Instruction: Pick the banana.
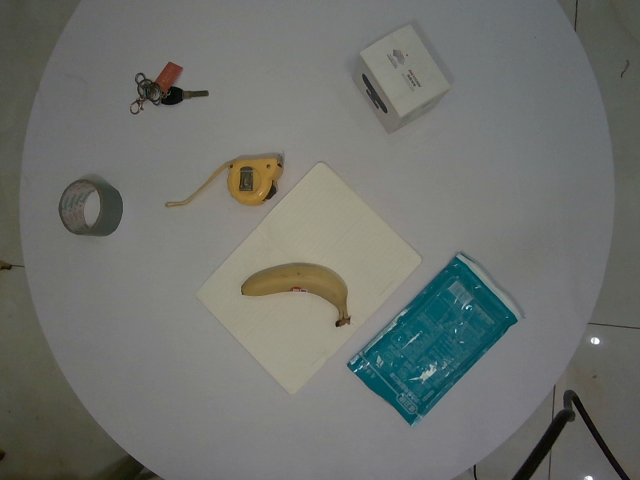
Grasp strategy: vertical